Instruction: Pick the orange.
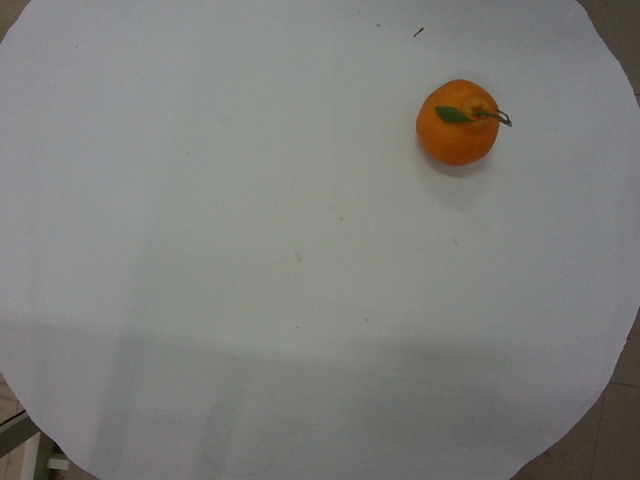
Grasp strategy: vertical